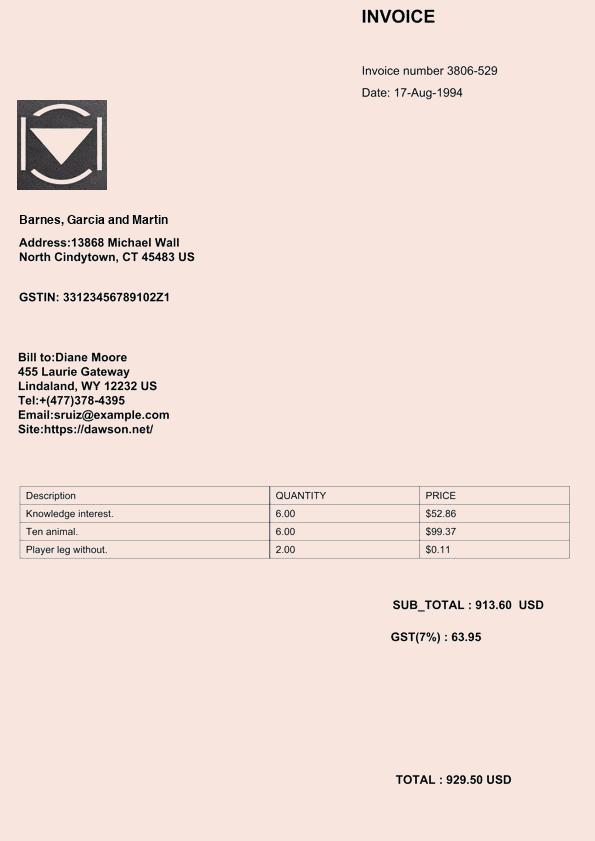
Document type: Invoice